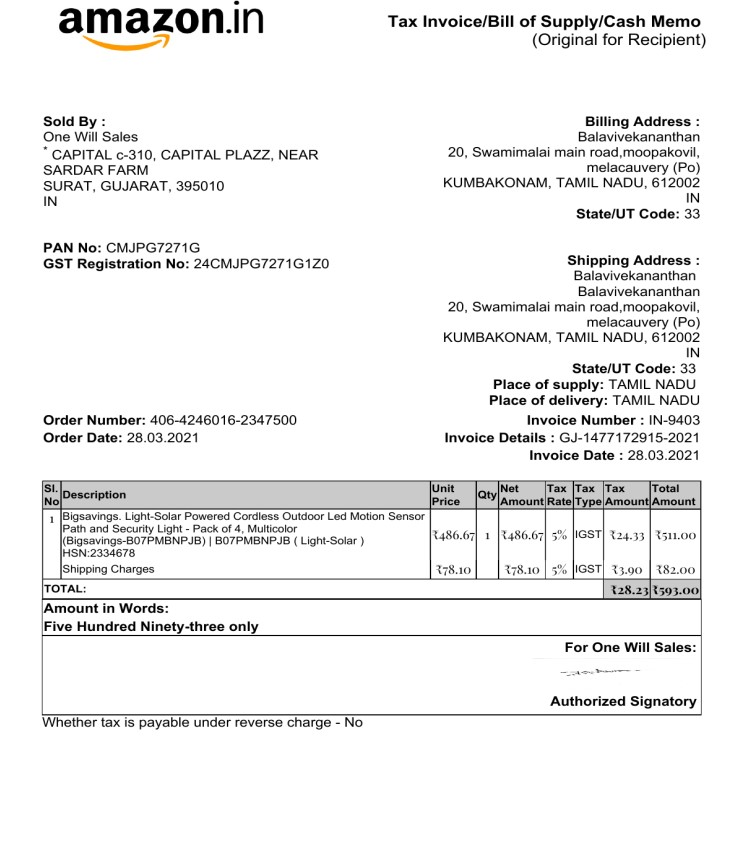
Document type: Invoice